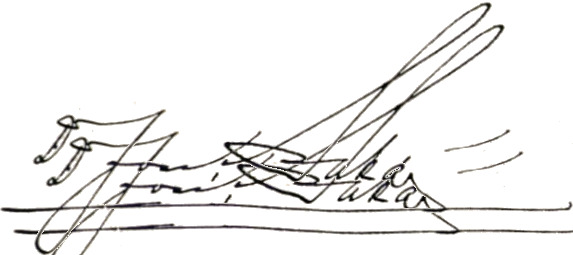
Signature of: josef sakař